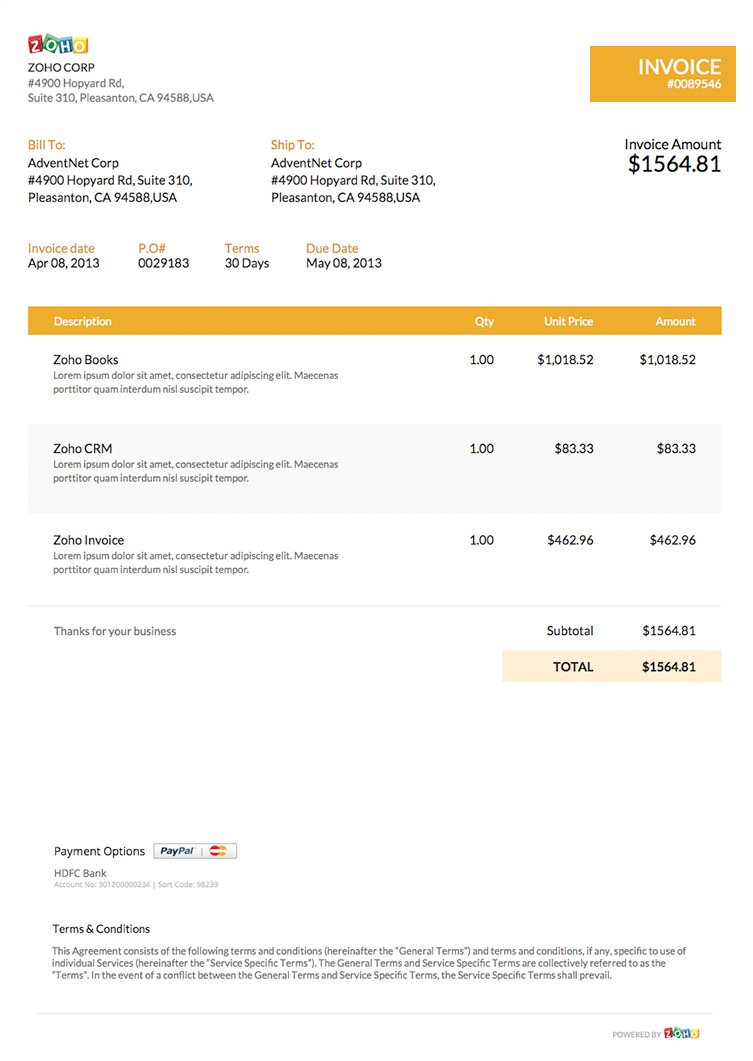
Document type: Invoice